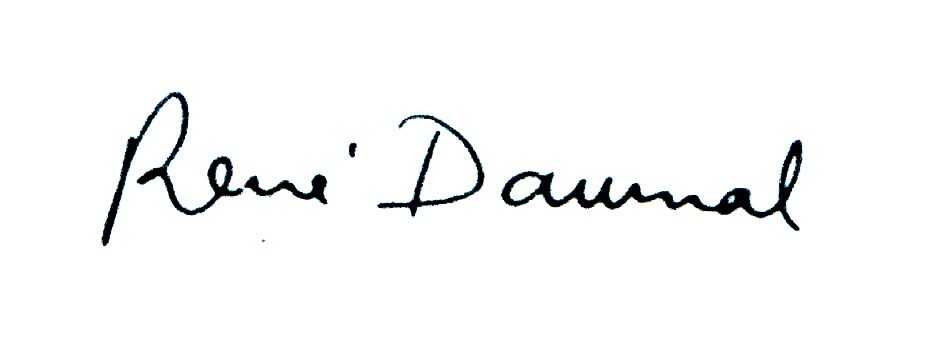
Signature of: rené daumal